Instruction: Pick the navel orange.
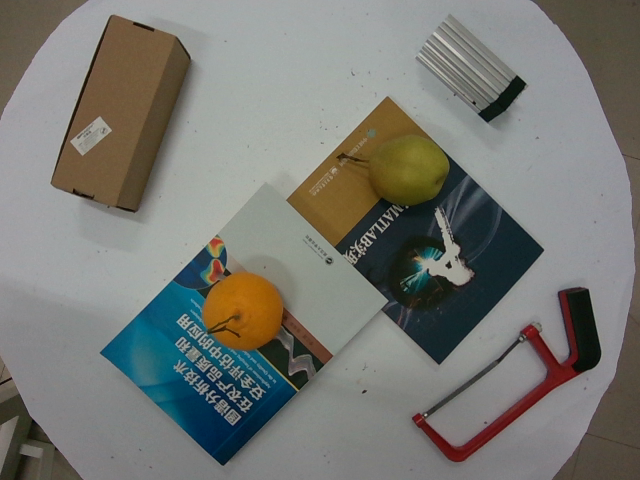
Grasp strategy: vertical